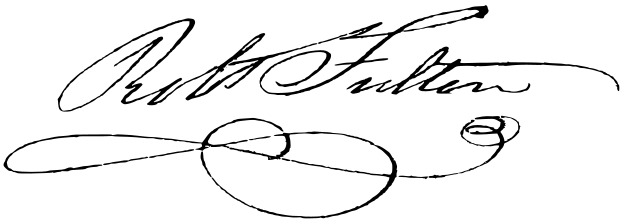
Signature of: robert fulton